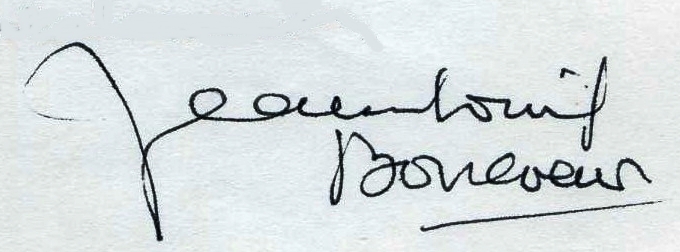
Signature of: jean louis boncœur